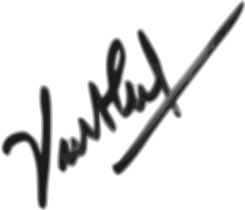
Signature of: vint cerf